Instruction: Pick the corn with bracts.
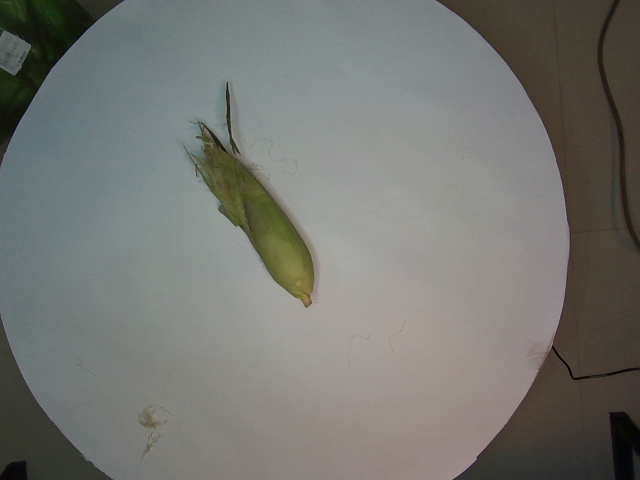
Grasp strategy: vertical